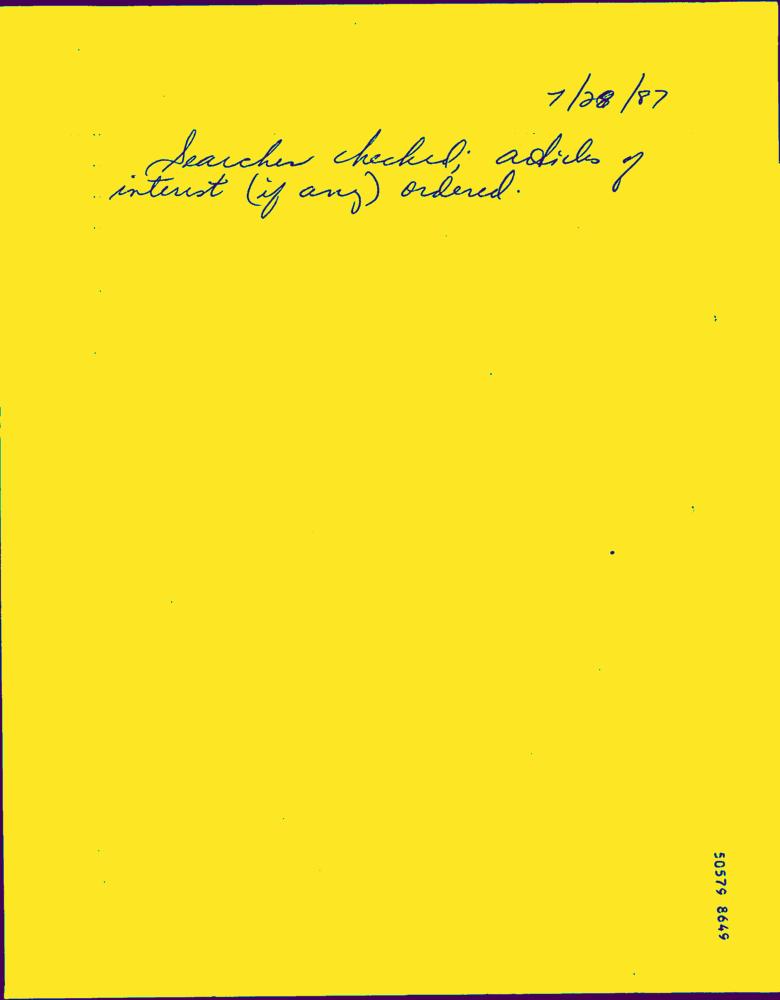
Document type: Hand-Written